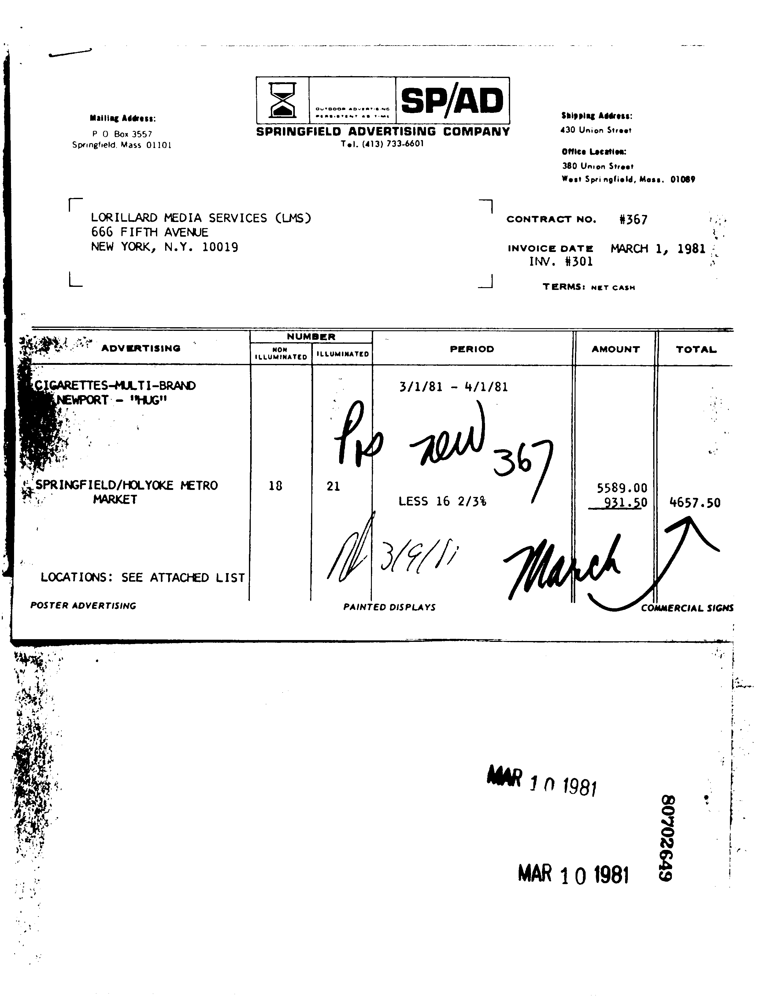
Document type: Invoice